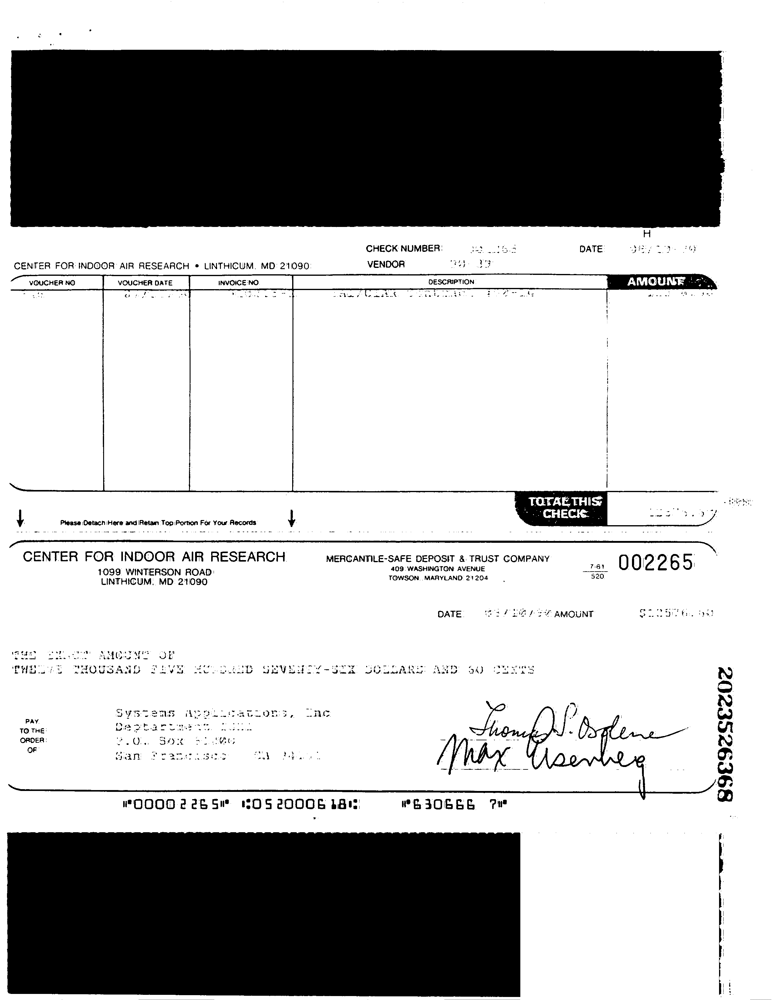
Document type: Invoice